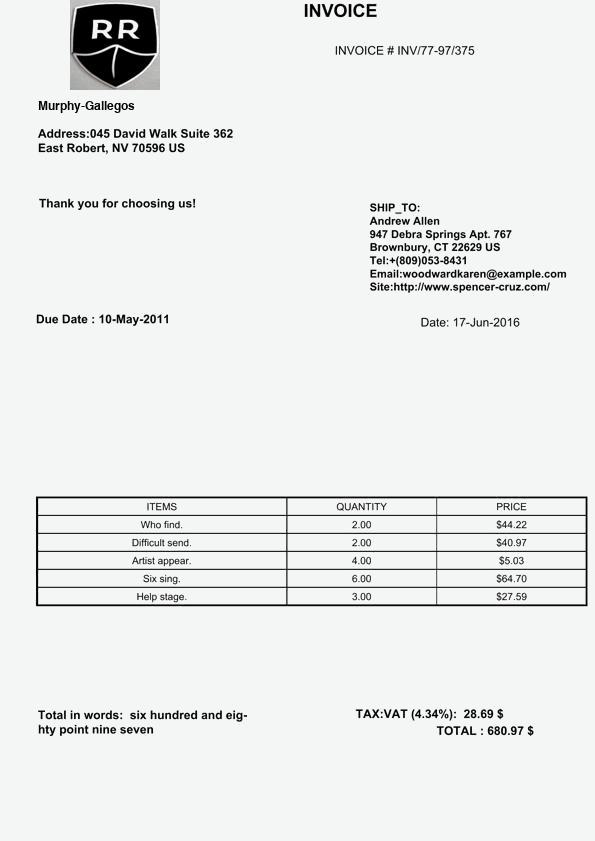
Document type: Invoice